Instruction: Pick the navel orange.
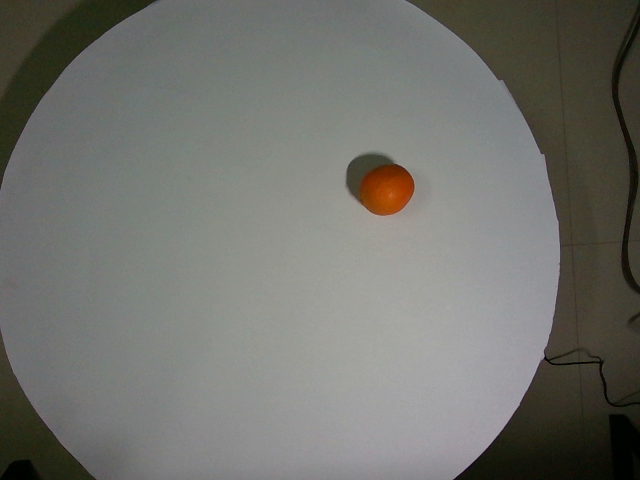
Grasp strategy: vertical